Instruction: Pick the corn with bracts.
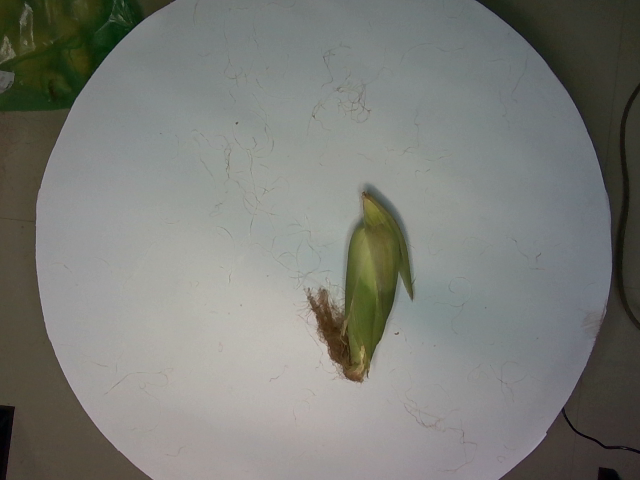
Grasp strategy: vertical